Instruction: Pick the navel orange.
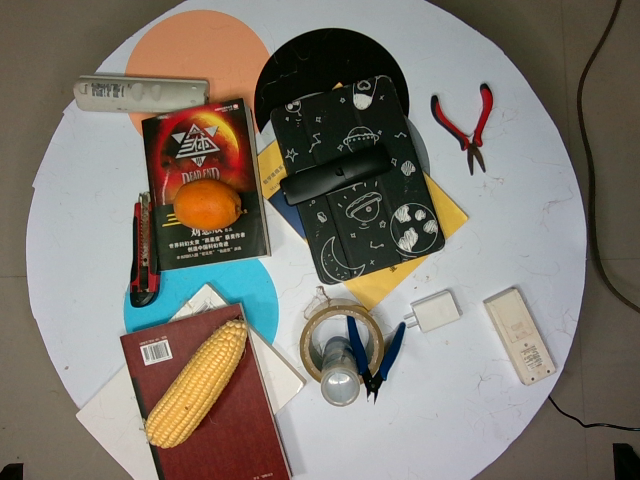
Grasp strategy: vertical